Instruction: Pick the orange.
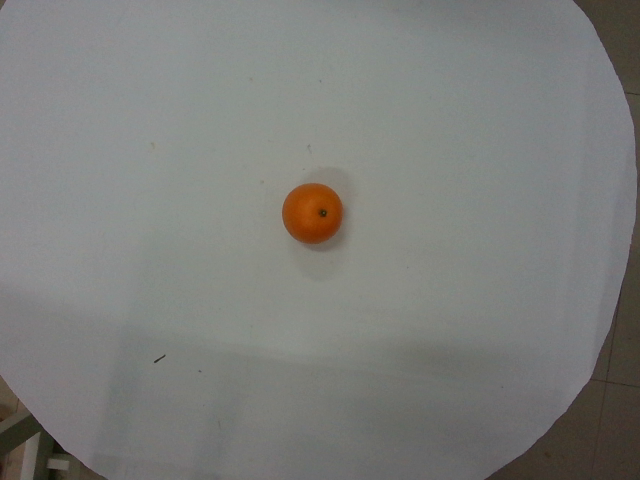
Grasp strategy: vertical